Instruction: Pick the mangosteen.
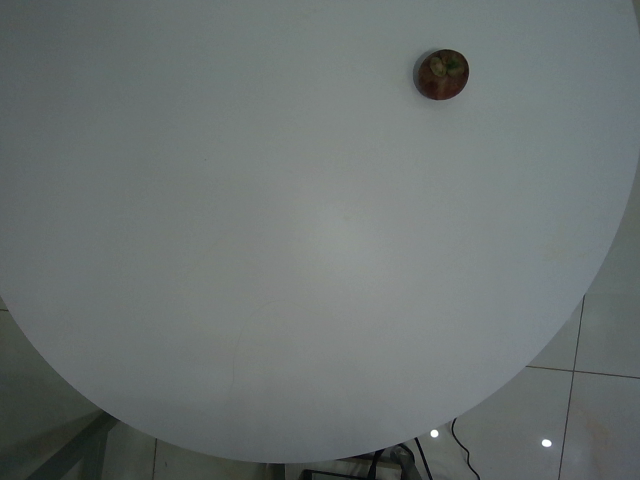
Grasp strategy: vertical